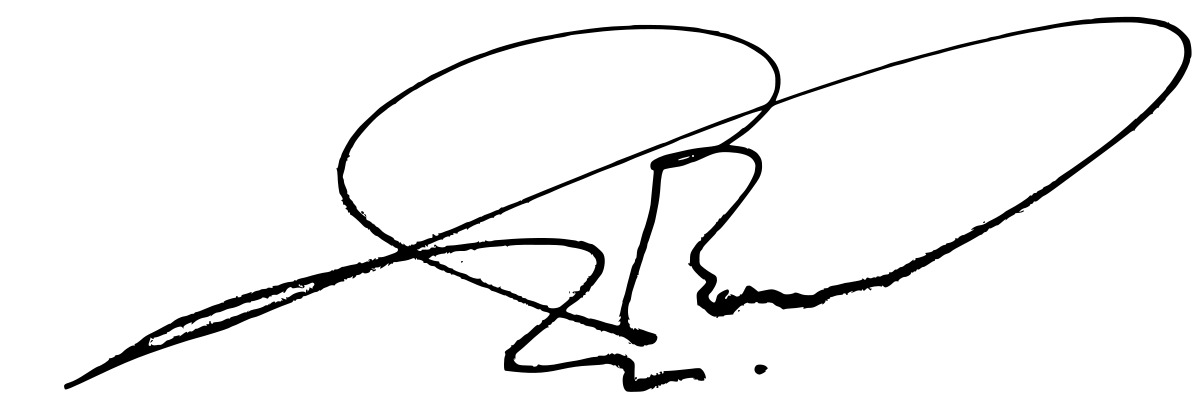
Signature of: boris hereditary prince of montenegro